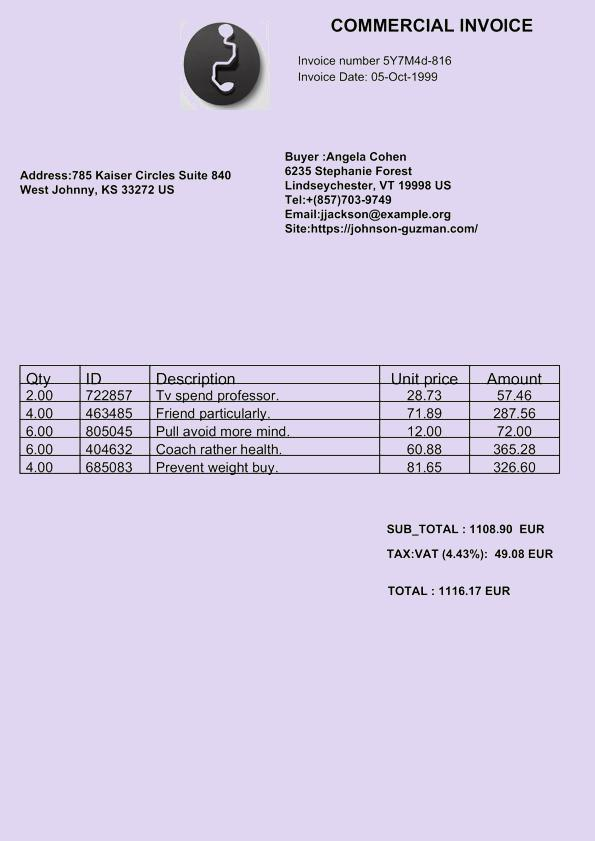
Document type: Invoice